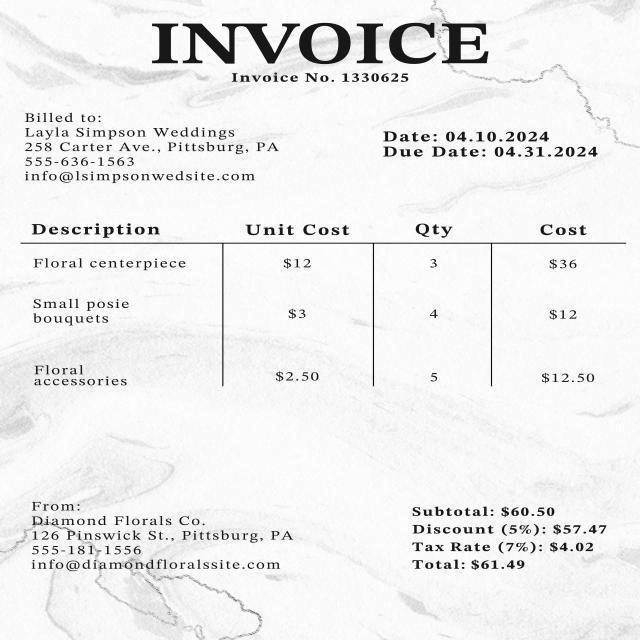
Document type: Invoice